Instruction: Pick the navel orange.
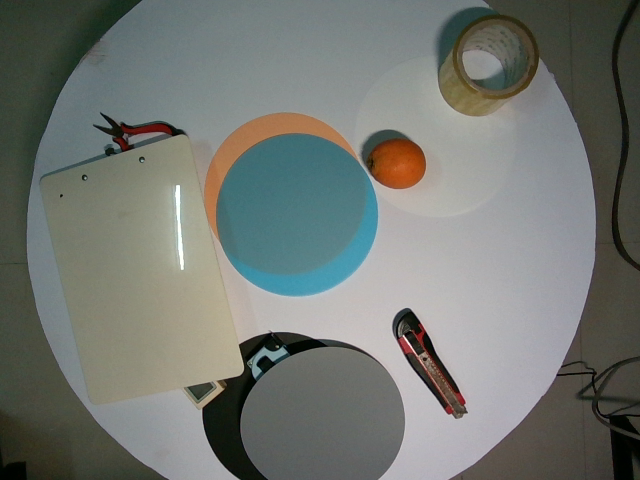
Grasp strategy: vertical